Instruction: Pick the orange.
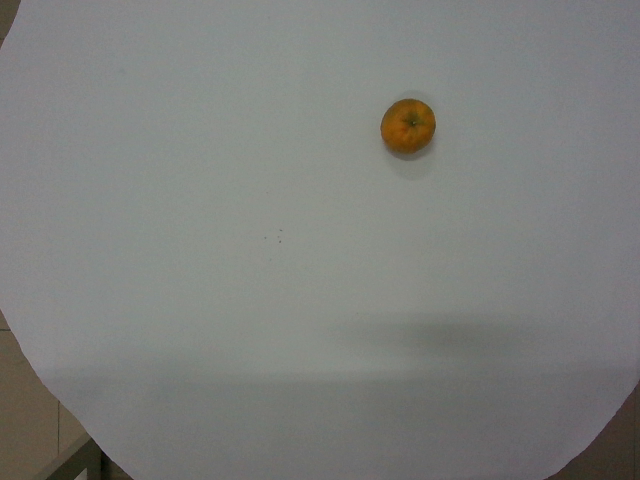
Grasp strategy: vertical